Question: How does the patient history play a role?
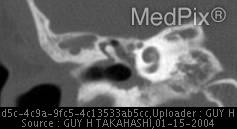
Answer: The patient's history of 14 y/o male with intermittent otorrhea of right ear and right TM perforation. is key in understanding the case.